Question: Which state is mentioned in the document?
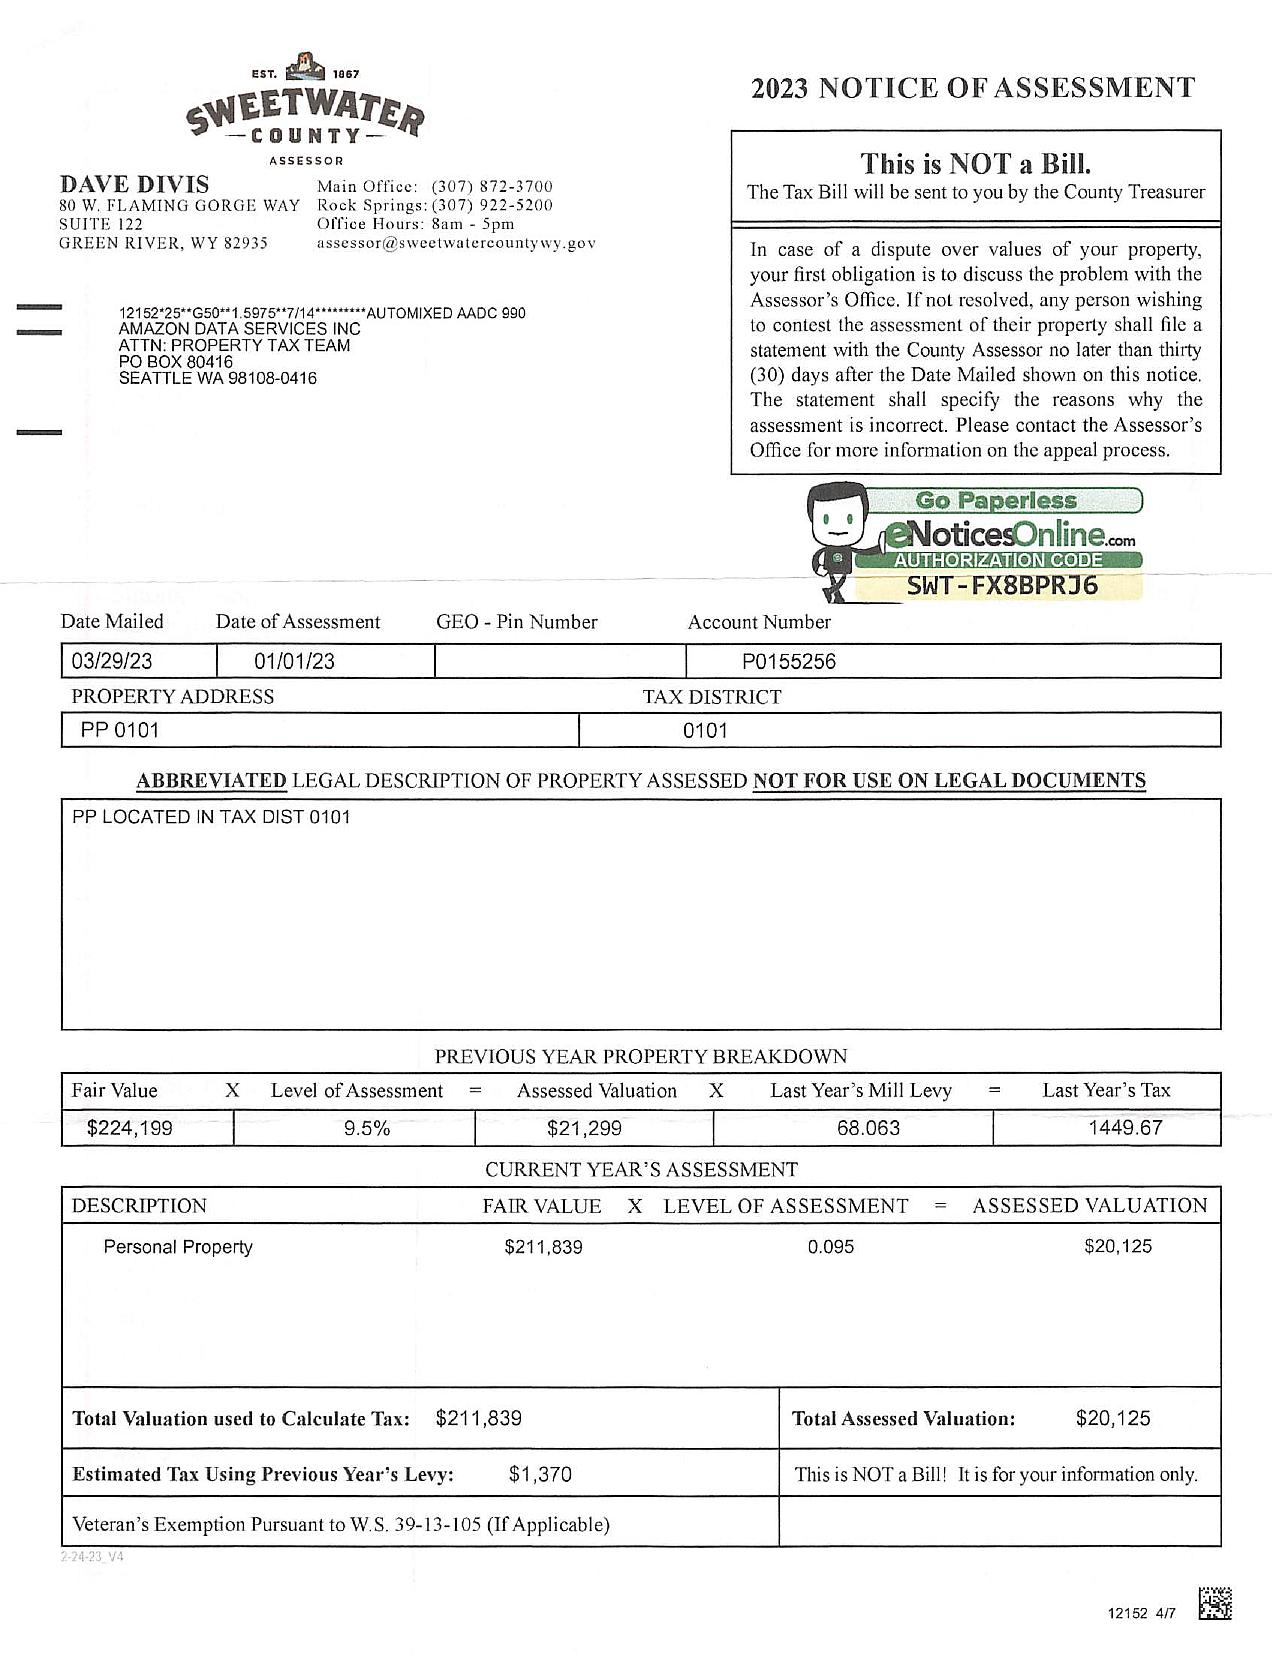
Answer: "WY"